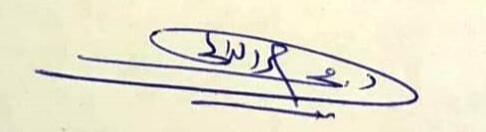
Signature of: muḥammad aḥmad al dālī